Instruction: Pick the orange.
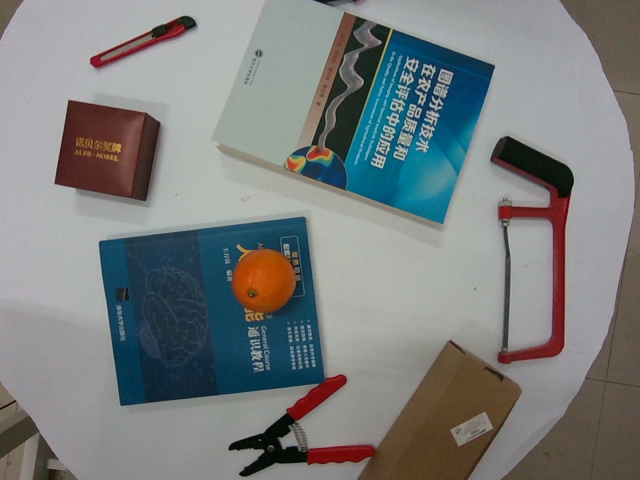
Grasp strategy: vertical